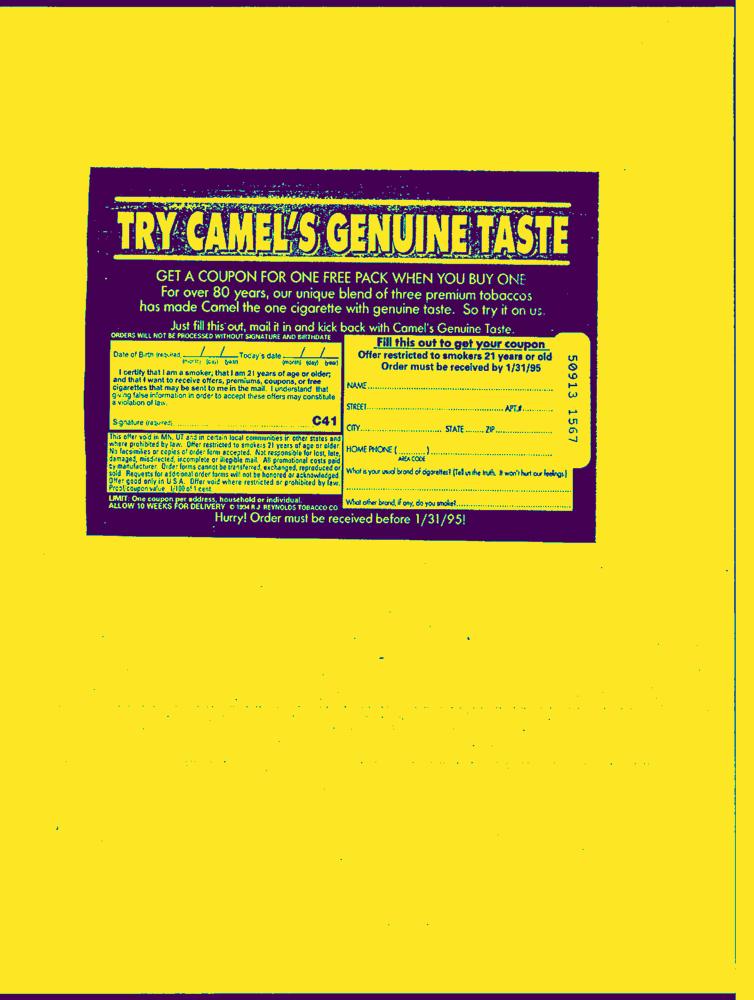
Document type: AD